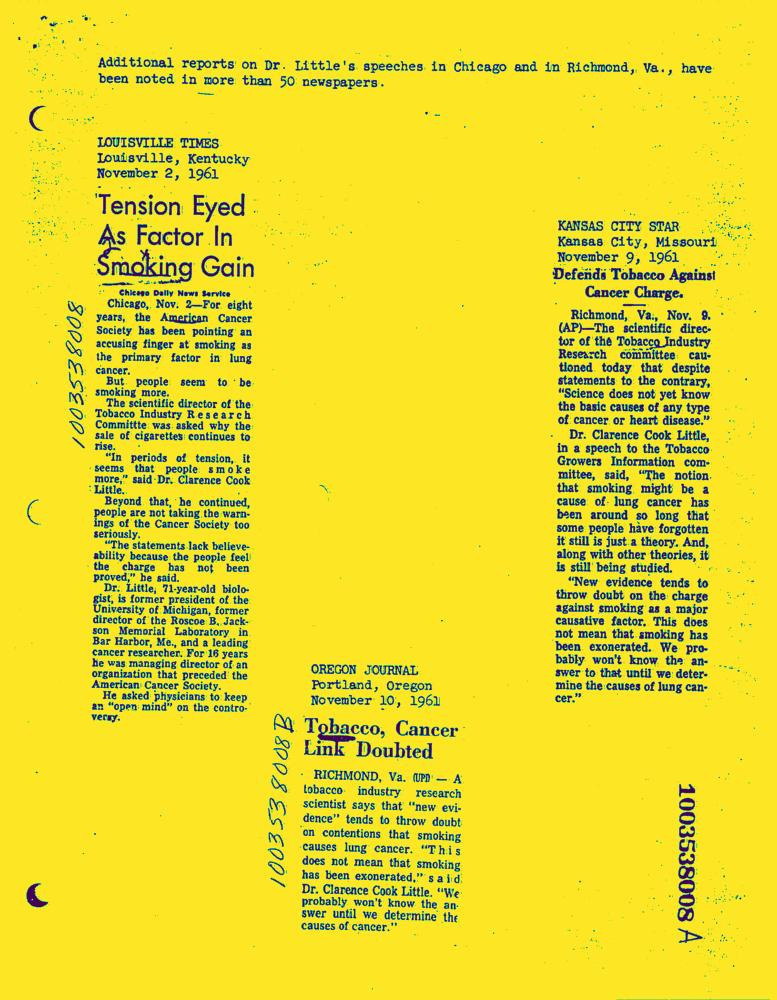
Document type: News-Article